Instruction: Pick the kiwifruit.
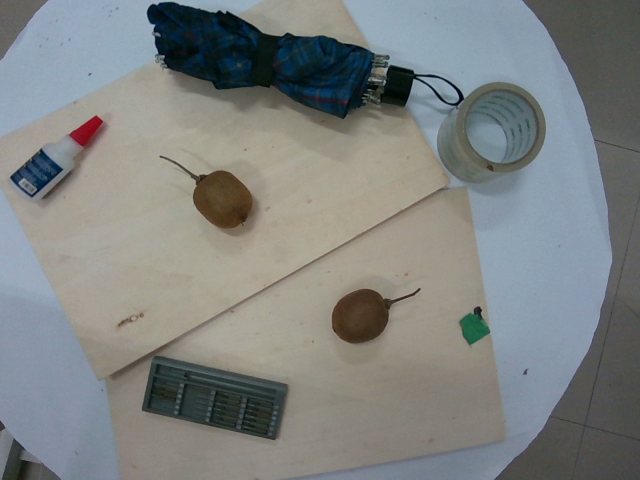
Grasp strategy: vertical